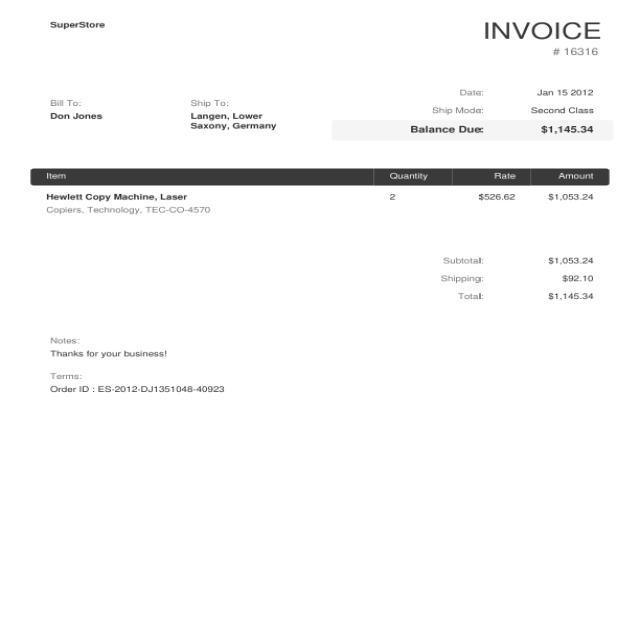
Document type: Invoice